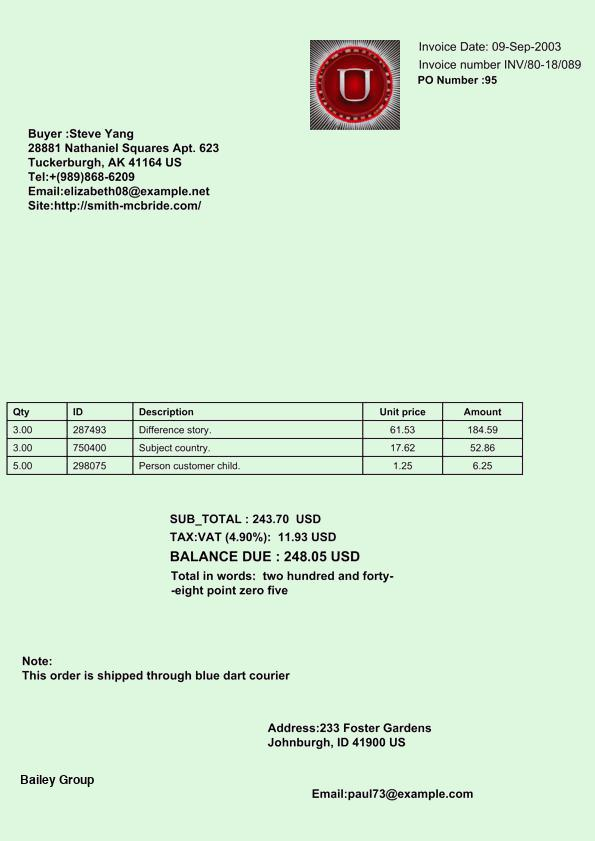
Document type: Invoice